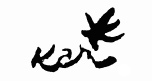
Signature of: kari suomalainen